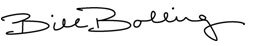
Signature of: bill bolling